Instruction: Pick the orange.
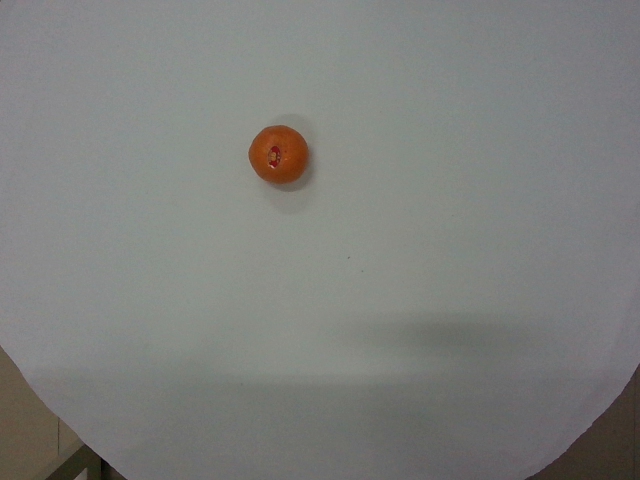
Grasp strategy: vertical